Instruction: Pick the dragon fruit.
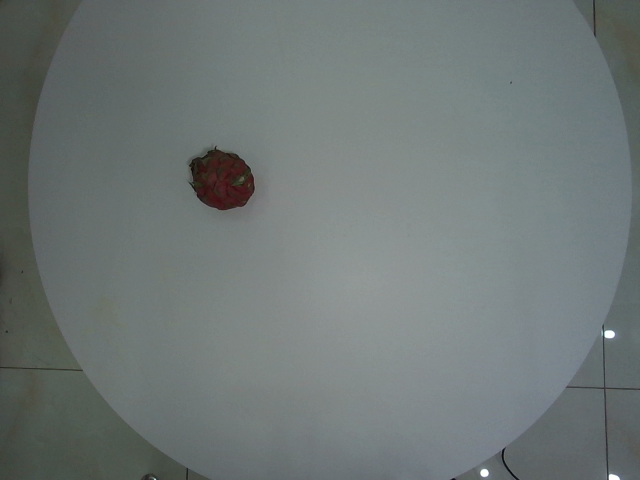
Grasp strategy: vertical